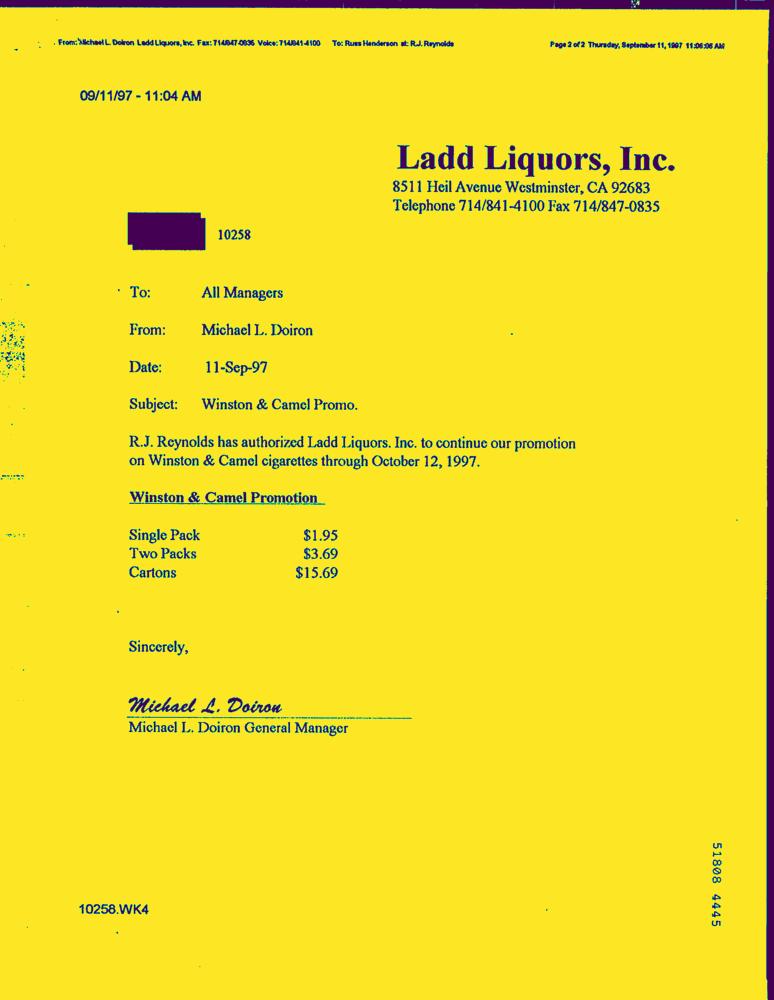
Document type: Letter-Doc